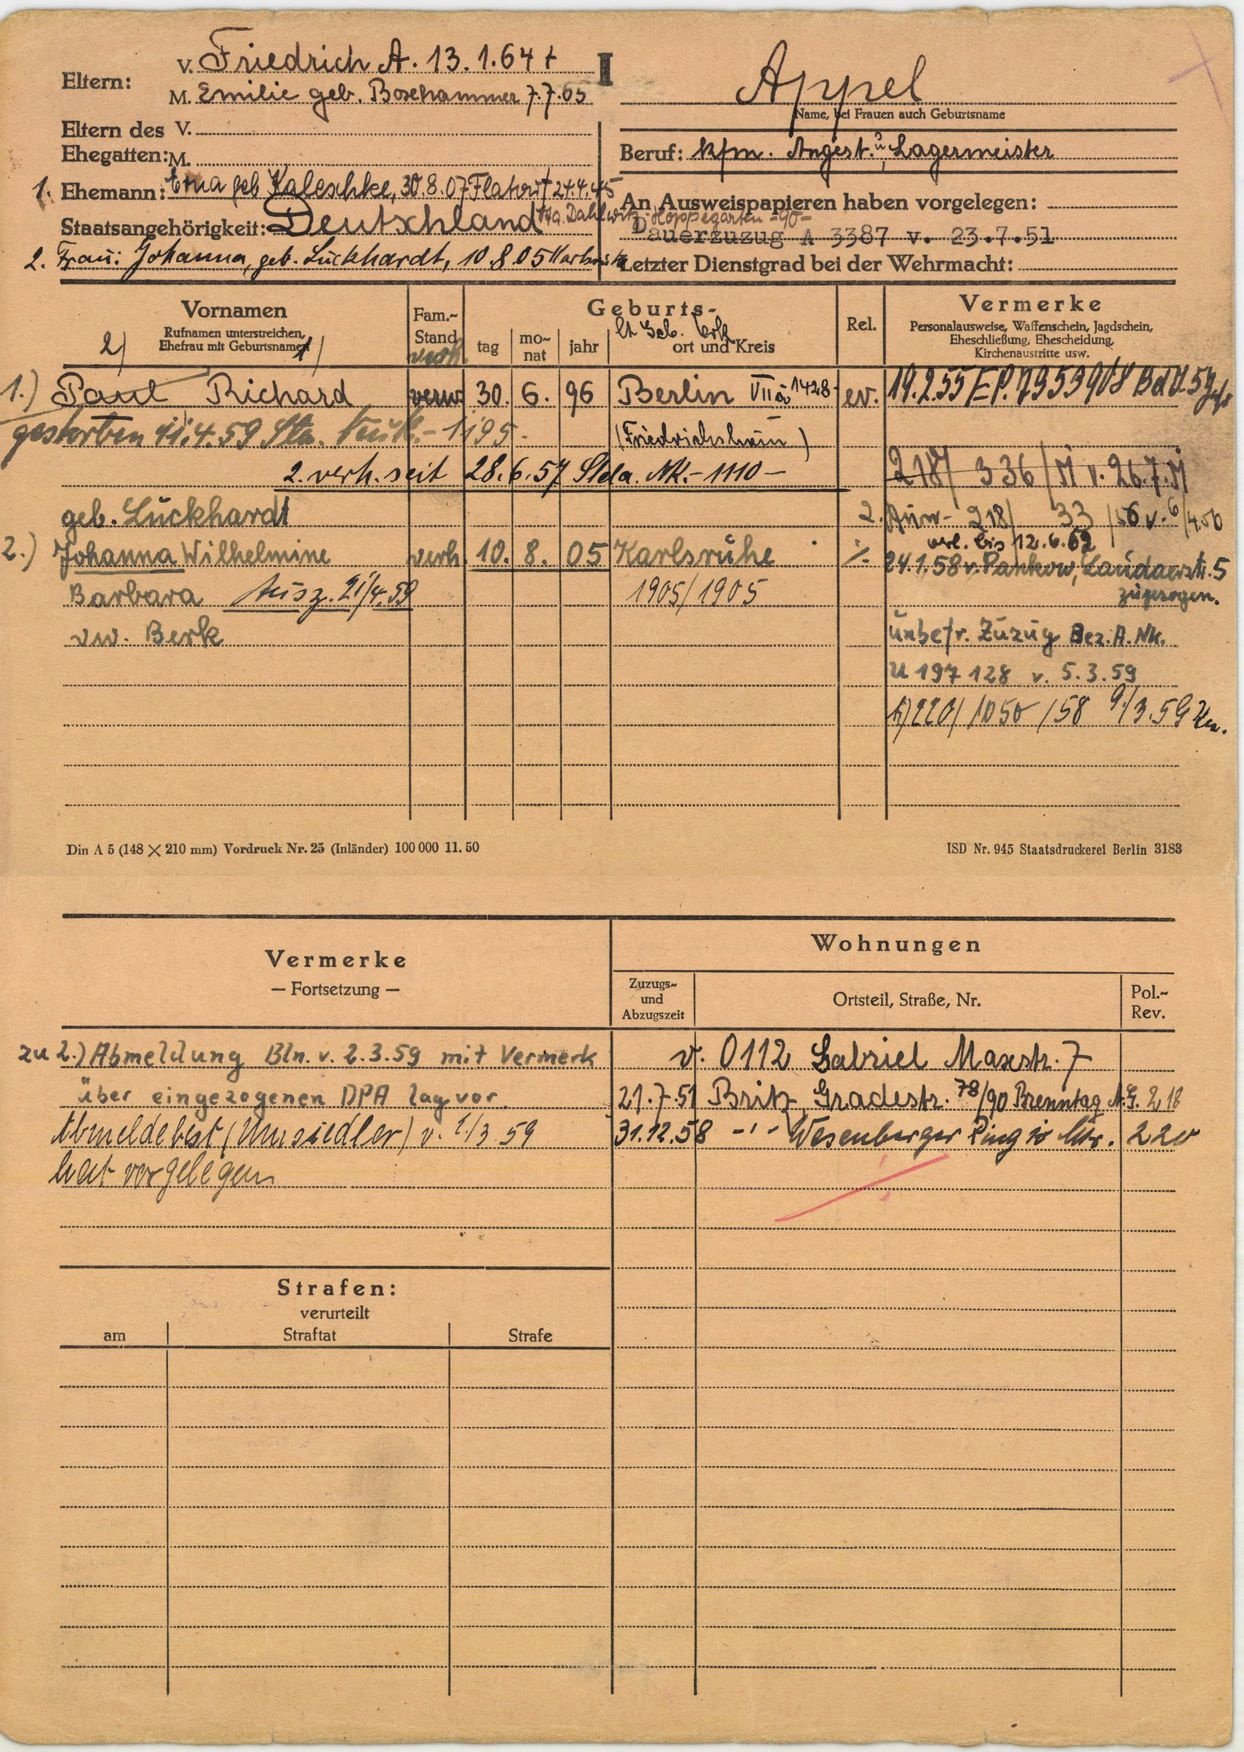
Appel